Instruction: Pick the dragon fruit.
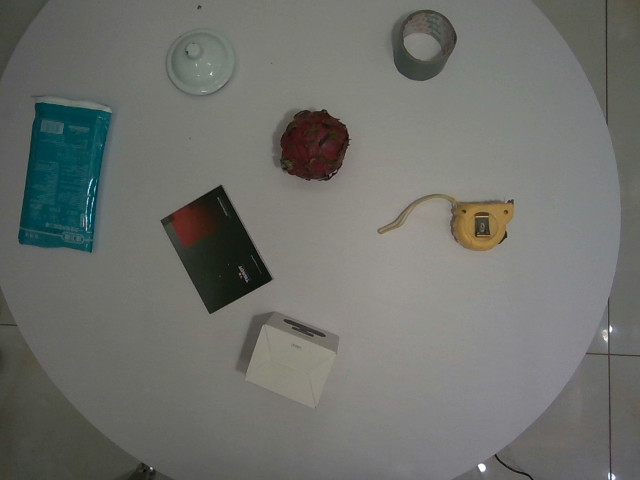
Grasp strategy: vertical